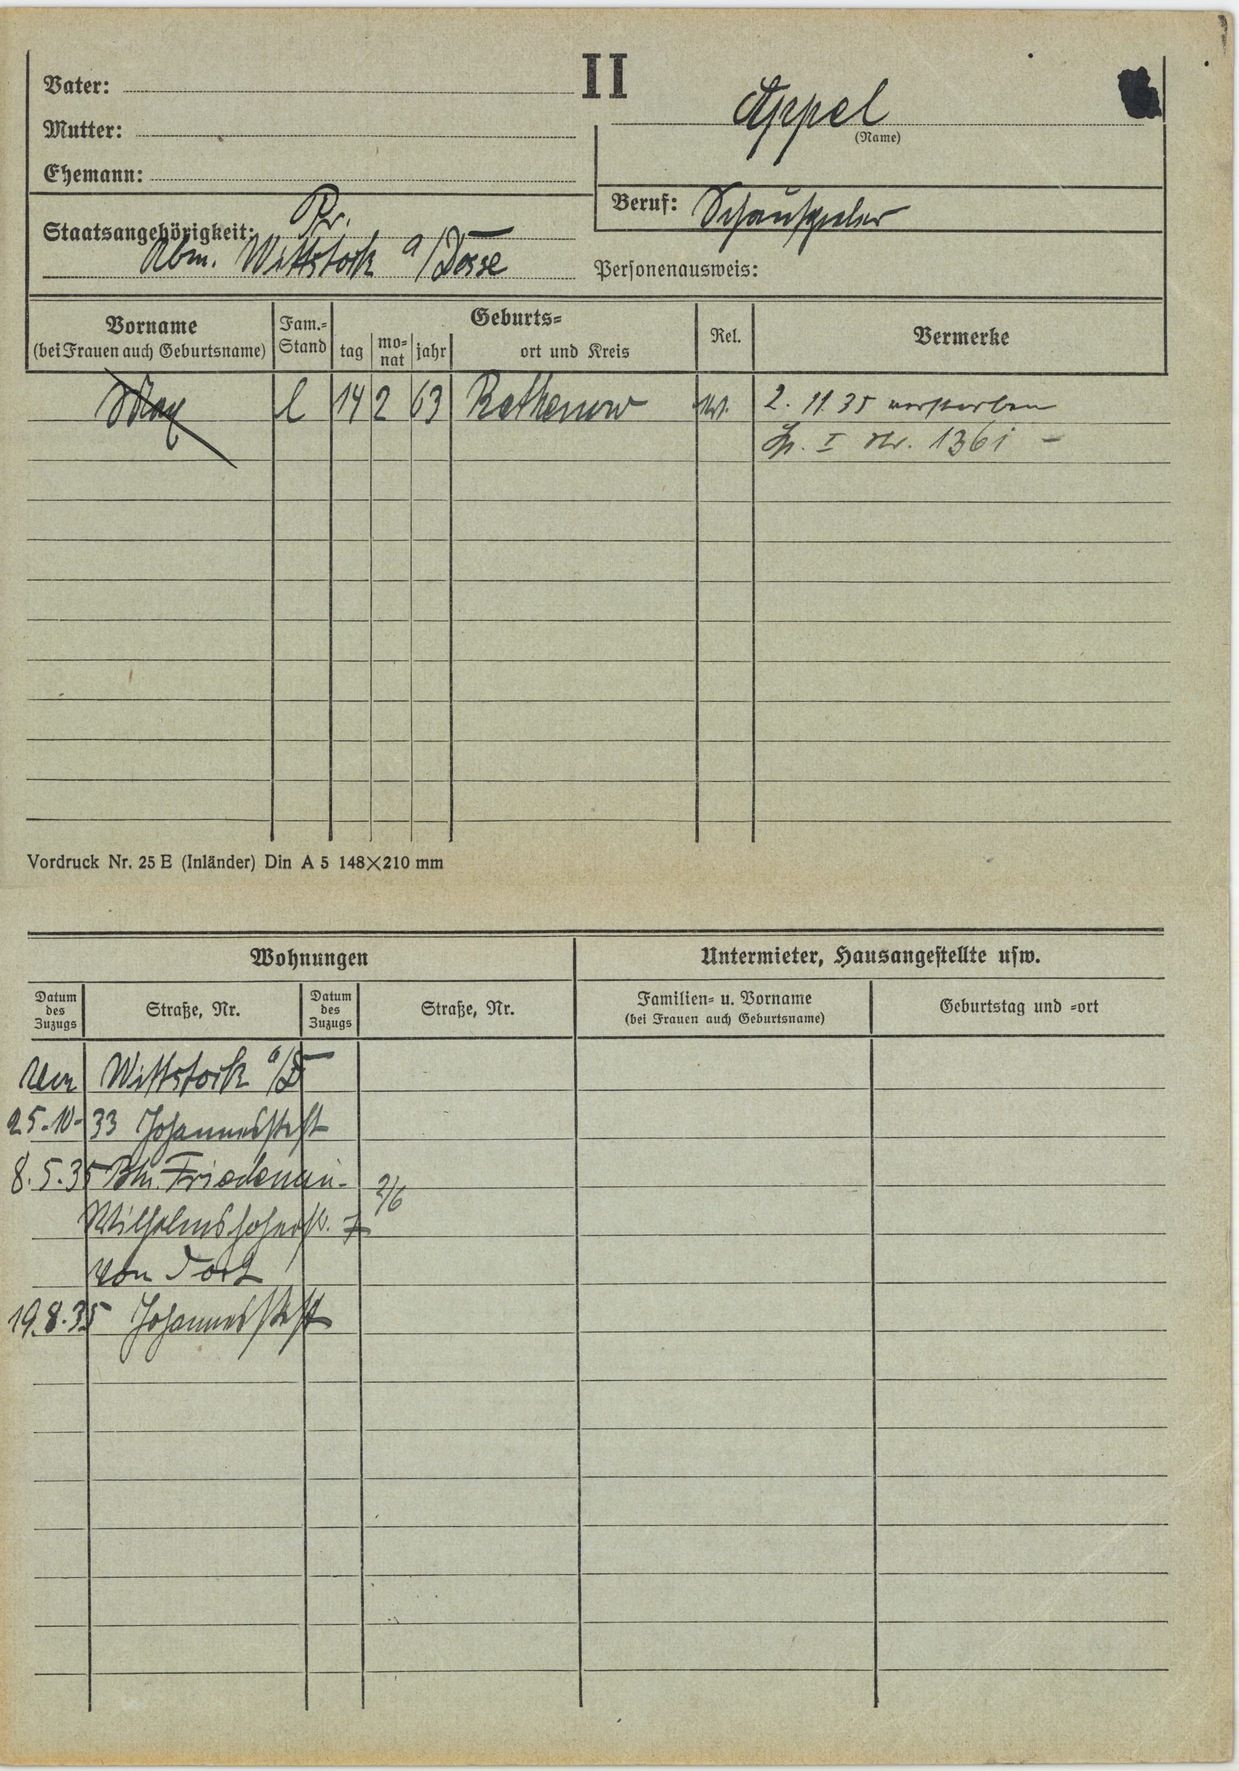
Appel